Question: What is the potential diagnosis?
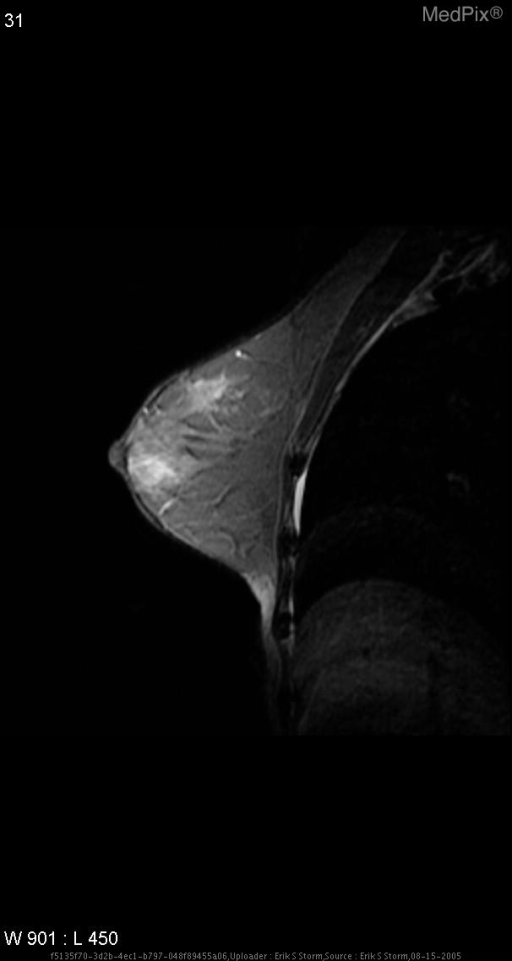
Answer: The possible diagnosis includes Atypical fibroadenoma
Ductal carcinoma in situ
Infiltrating carcinoma
Atypical lymph node
Atypical papilloma
Granular cell tumor.